Retrieve the amount in words, amount in figures, name of the payee, date on the cheque, and the bank name from the image.
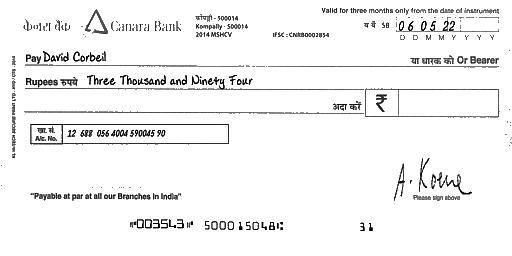
amt_in_words: Three Thousand and Ninety Four
amt_in_figures:
payee_name: David Corbeil
bank_name: Canara Bank
cheque_date: 06/05/22